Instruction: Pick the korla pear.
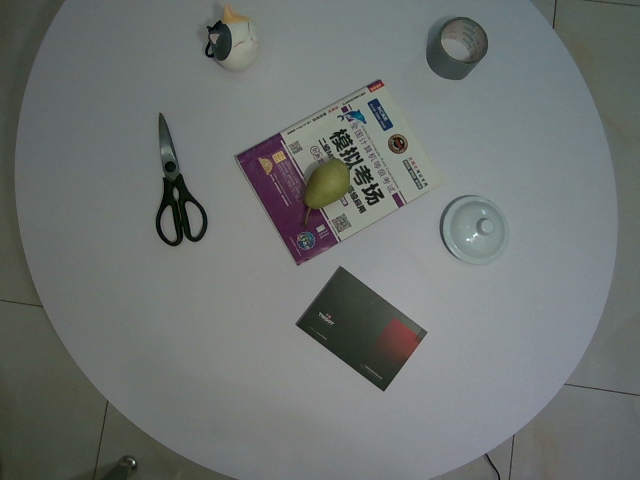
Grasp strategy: vertical